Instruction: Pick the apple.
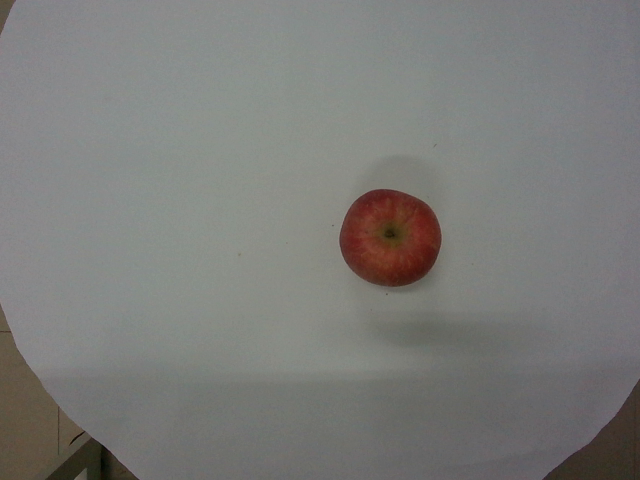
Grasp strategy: vertical